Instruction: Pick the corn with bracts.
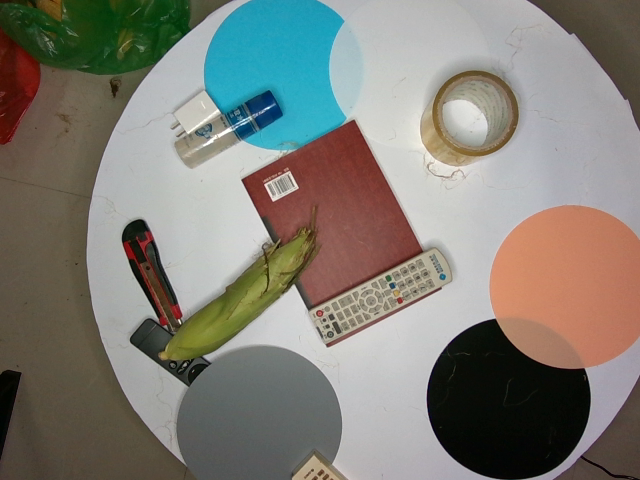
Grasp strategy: vertical